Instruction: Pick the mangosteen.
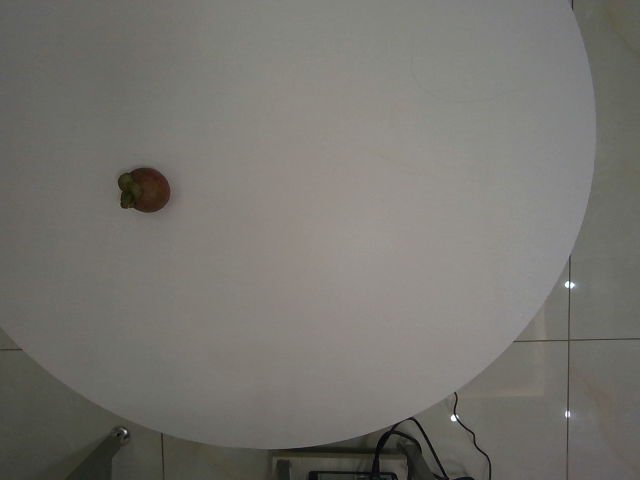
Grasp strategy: vertical